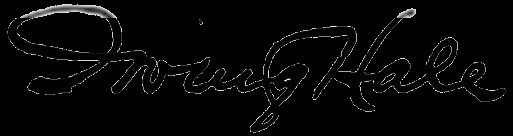
Signature of: irving hale